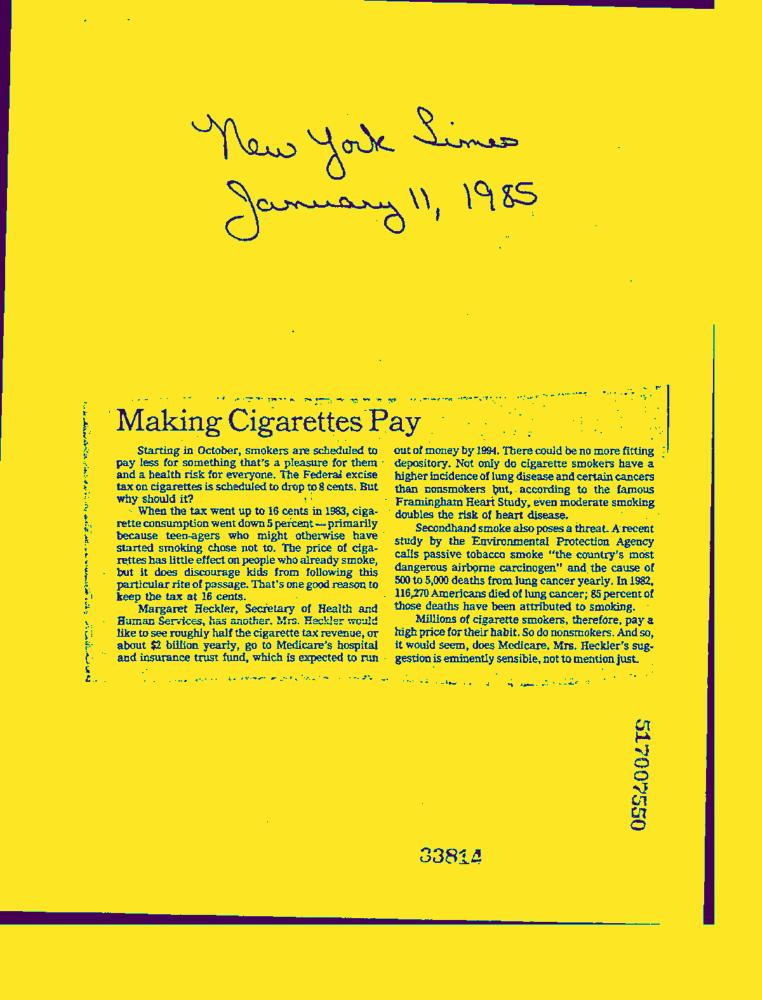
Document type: News-Article